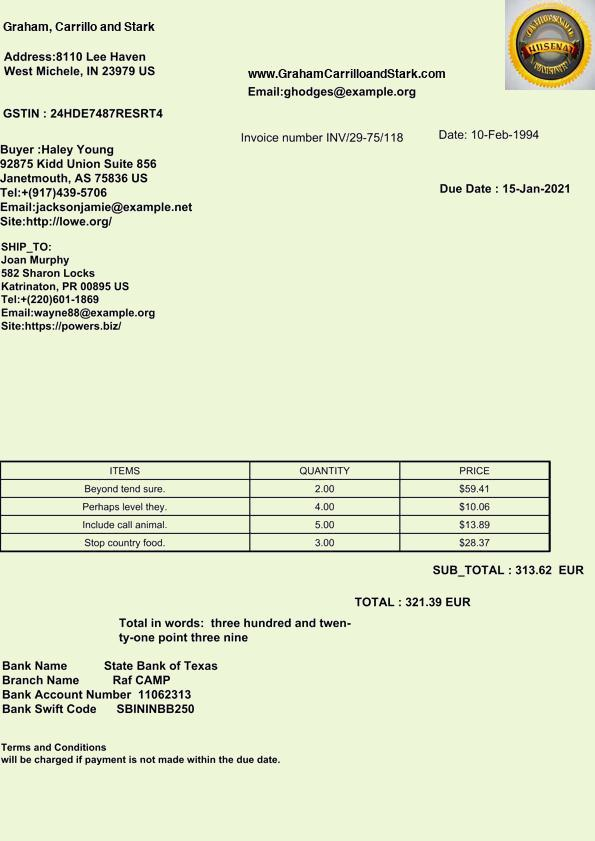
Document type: Invoice